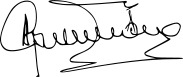
Signature of: dimitris christofias